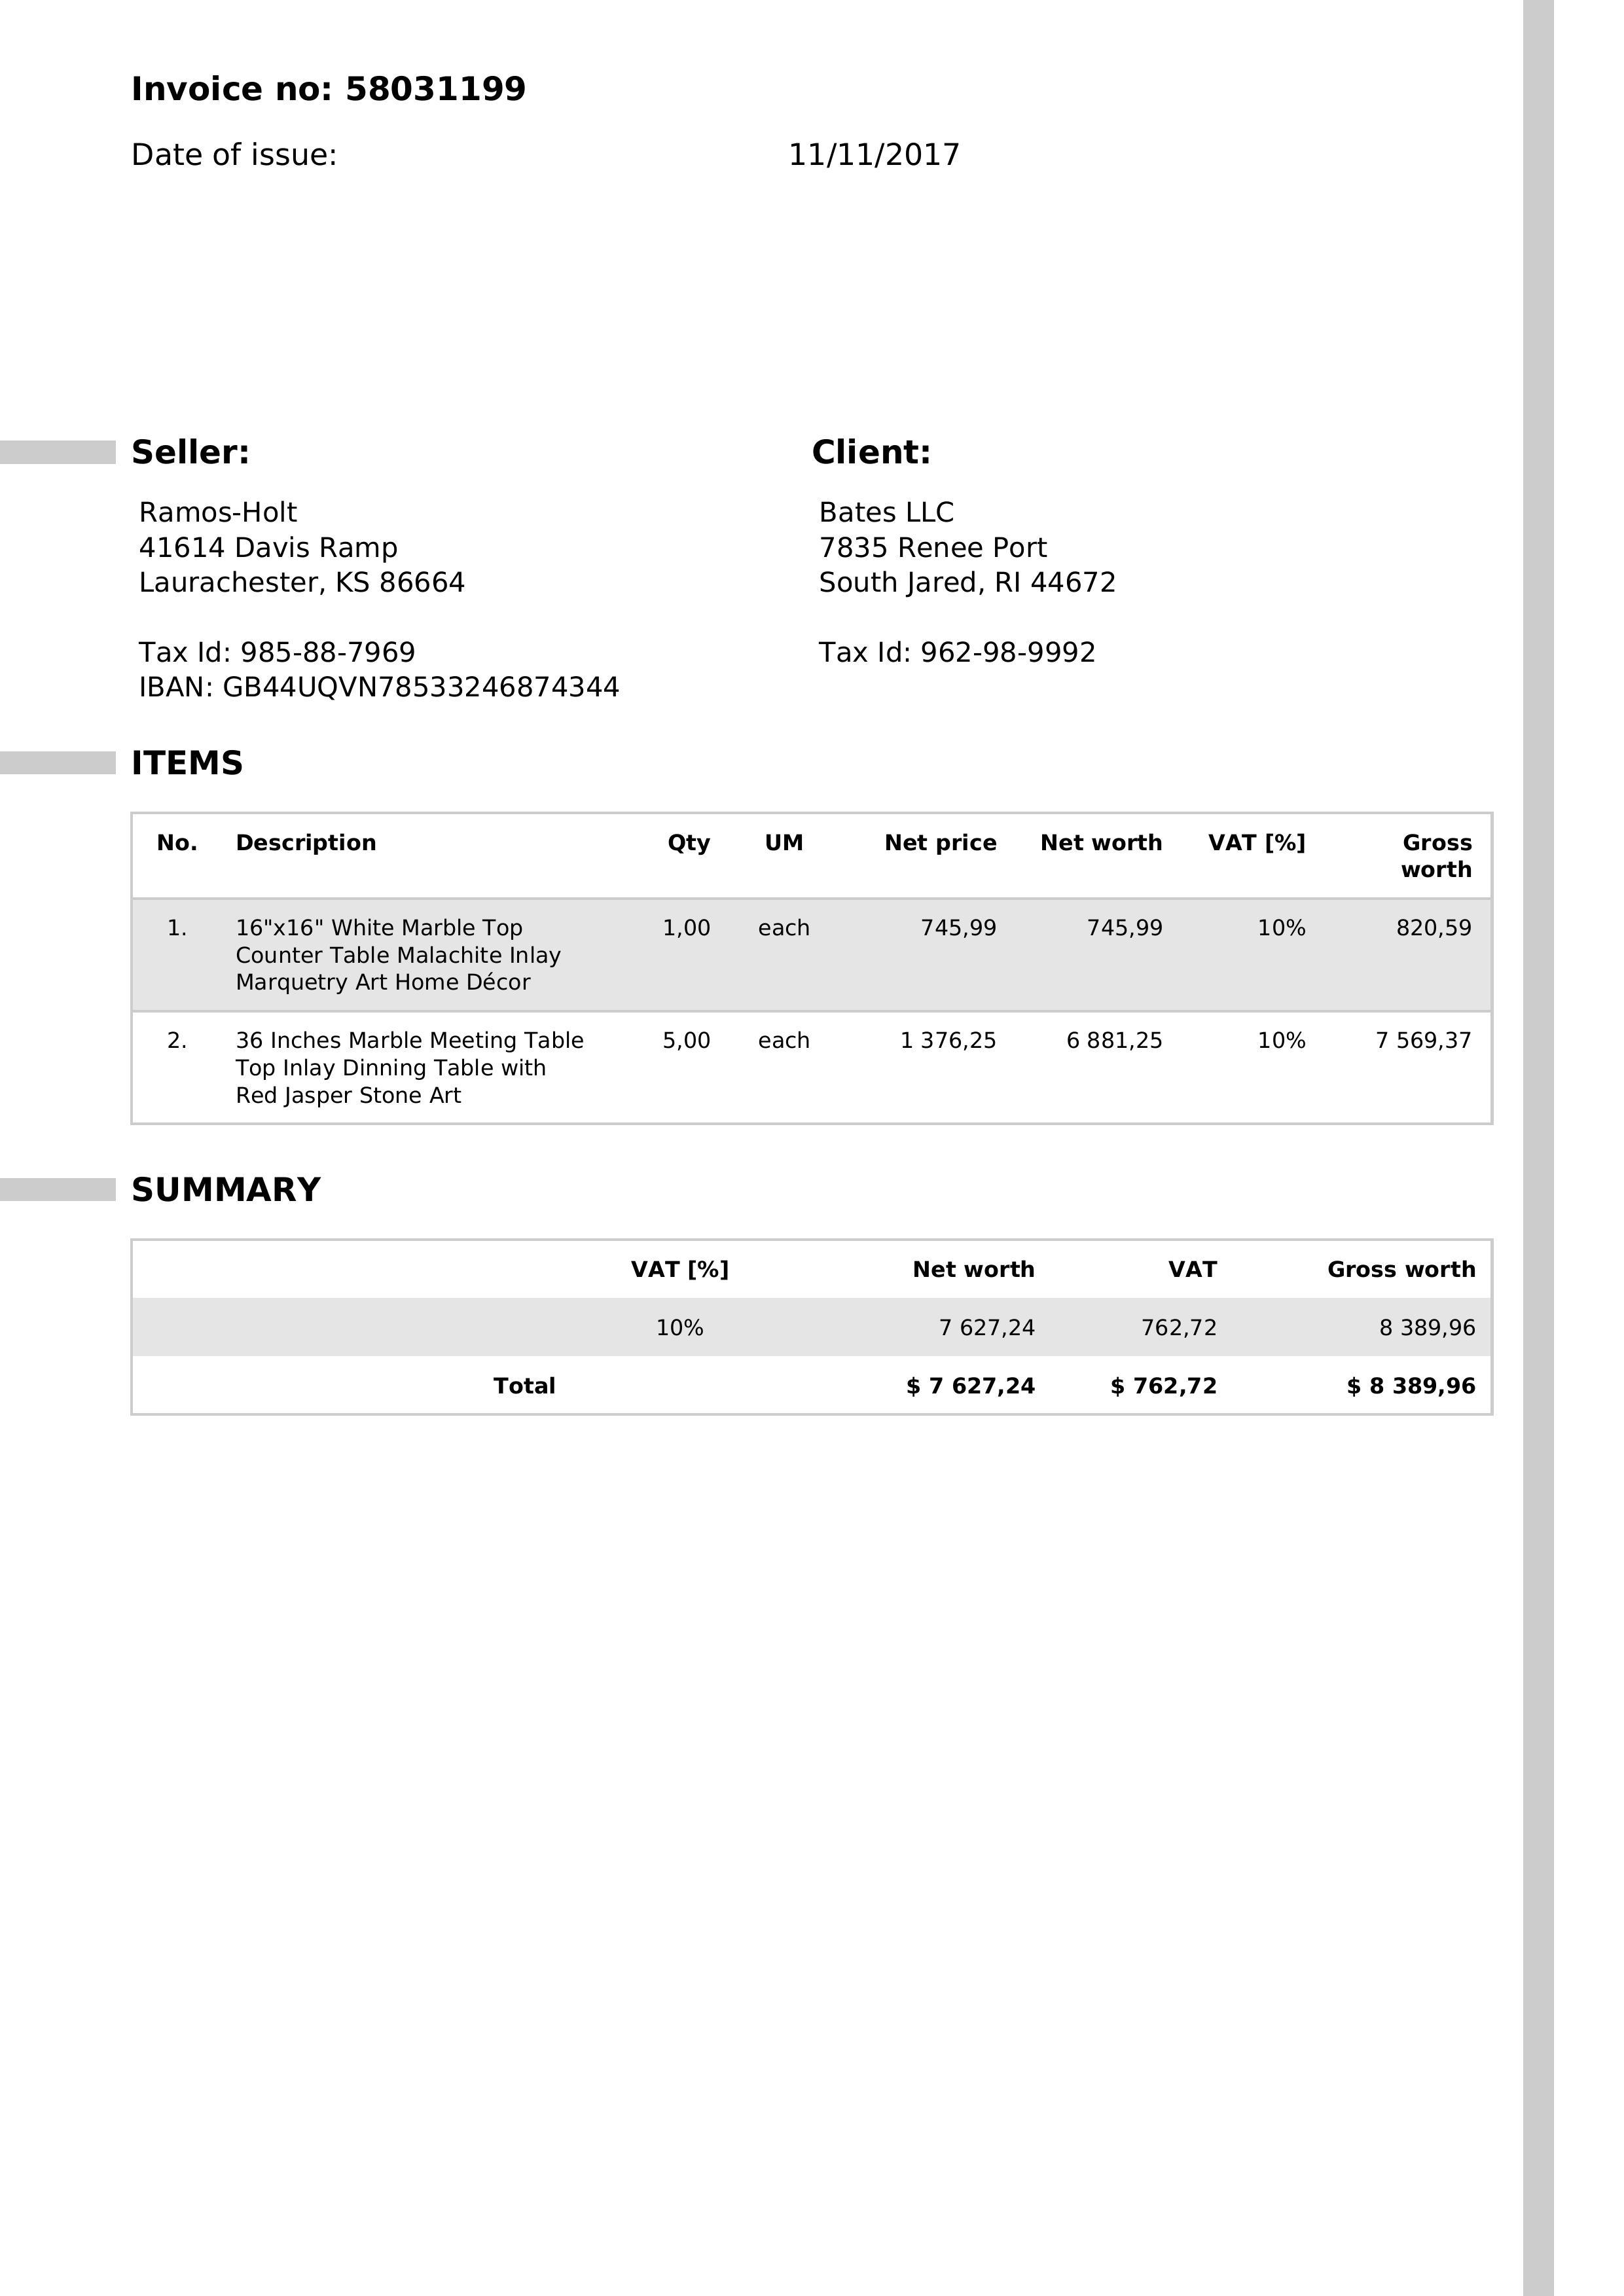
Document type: Invoice